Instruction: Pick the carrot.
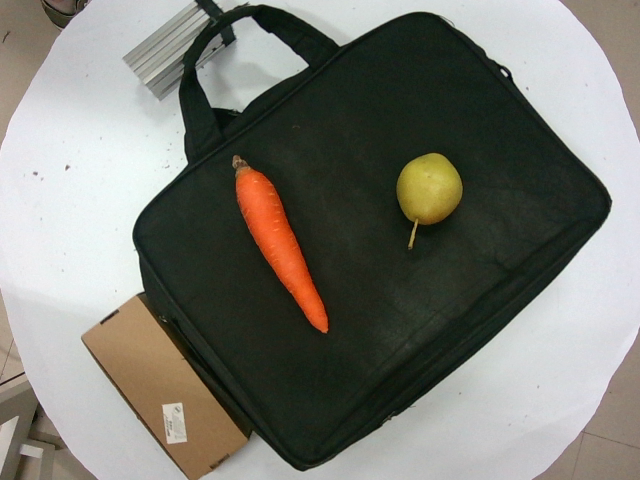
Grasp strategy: vertical